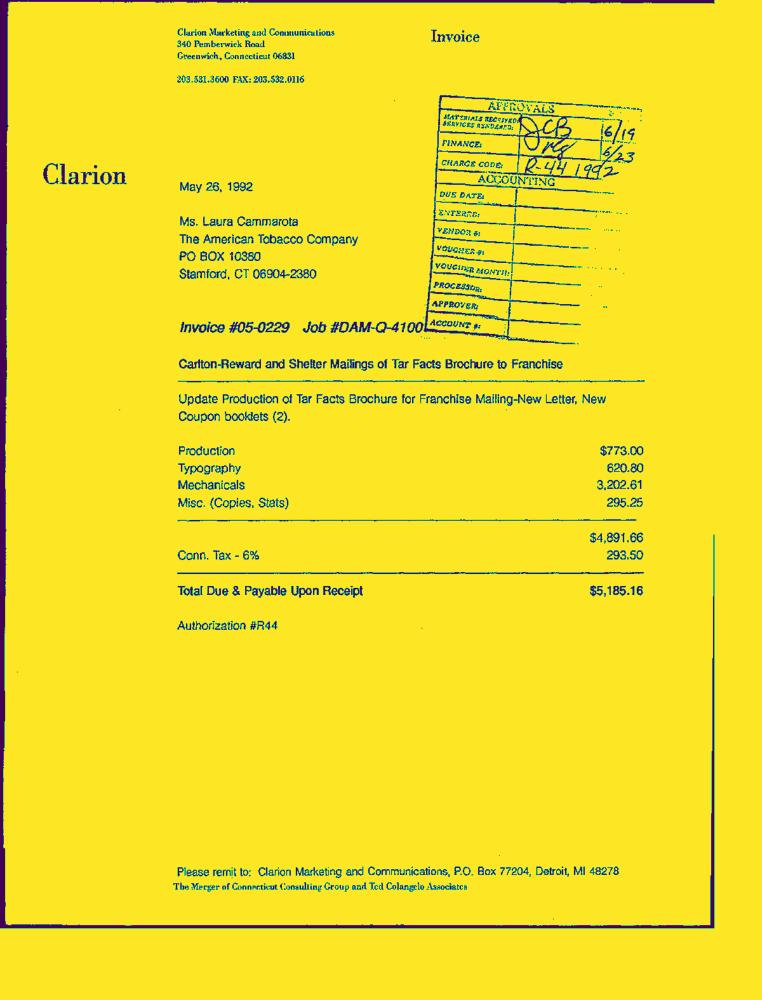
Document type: Invoice-Doc